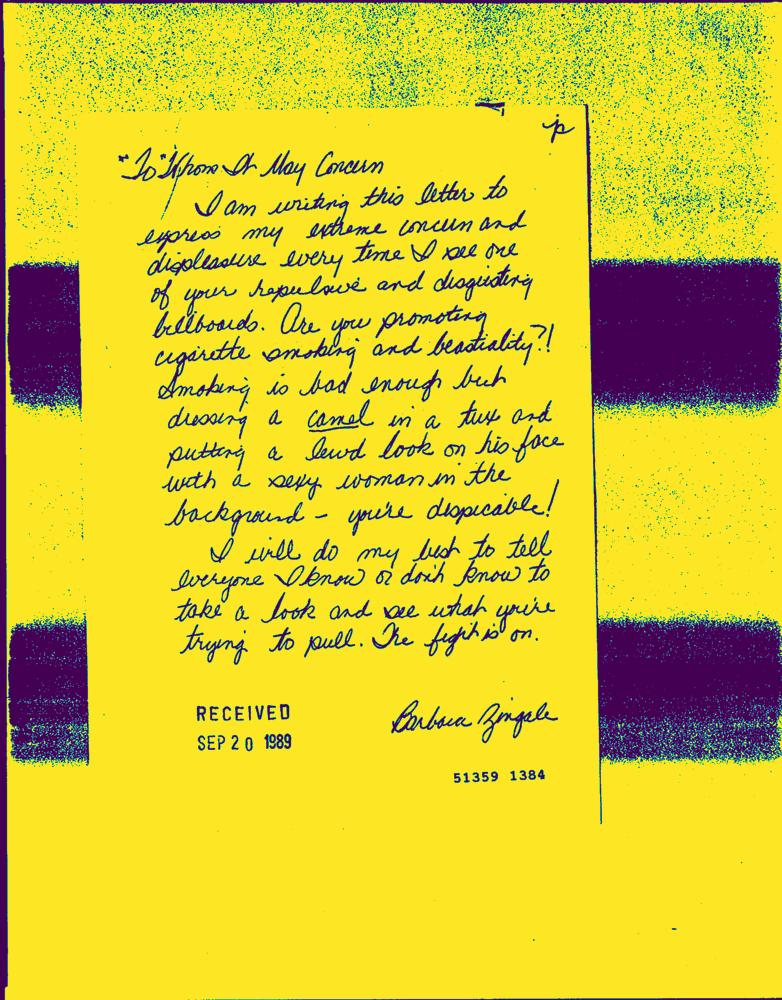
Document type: Hand-Written